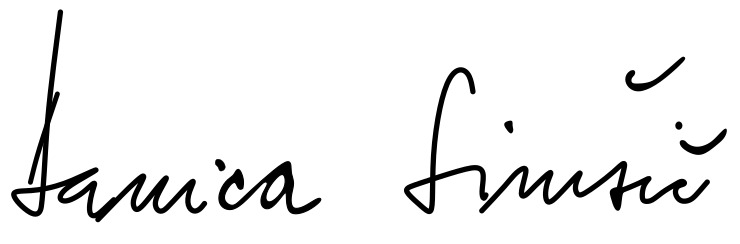
Signature of: danica simšič